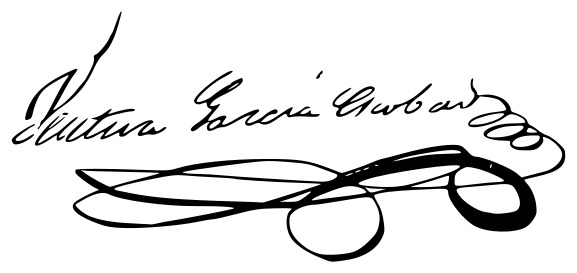
Signature of: ventura garcía escobar